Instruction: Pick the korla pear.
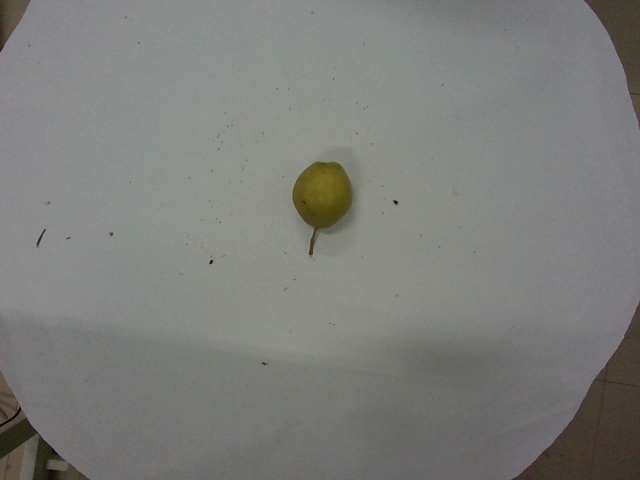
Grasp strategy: vertical